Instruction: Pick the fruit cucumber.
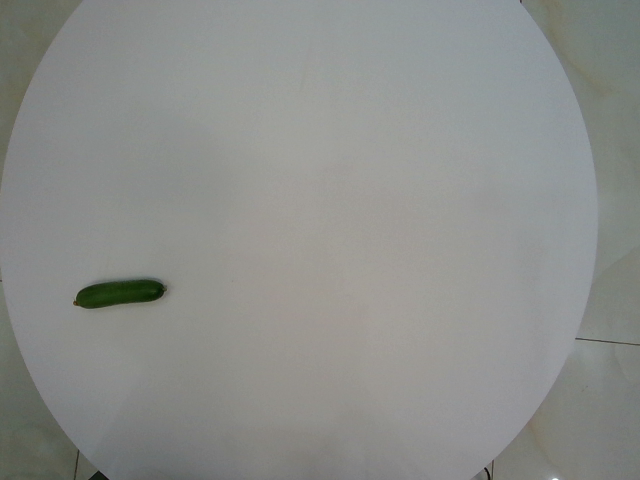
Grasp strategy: vertical